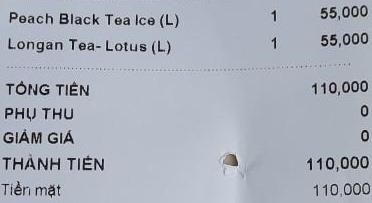
<table>
<tr>
<td>Peach Black Tea Ice (L)</td>
<td>1</td>
<td>55,000</td>
</tr>
<tr>
<td>Longan Tea- Lotus (L)</td>
<td>1</td>
<td>55,000</td>
</tr>
</table>

TỔNG TIỀN 110,000
PHỤ THU 0
GIẢM GIÁ 0
THÀNH TIỀN 110,000
Tiền mặt 110,000